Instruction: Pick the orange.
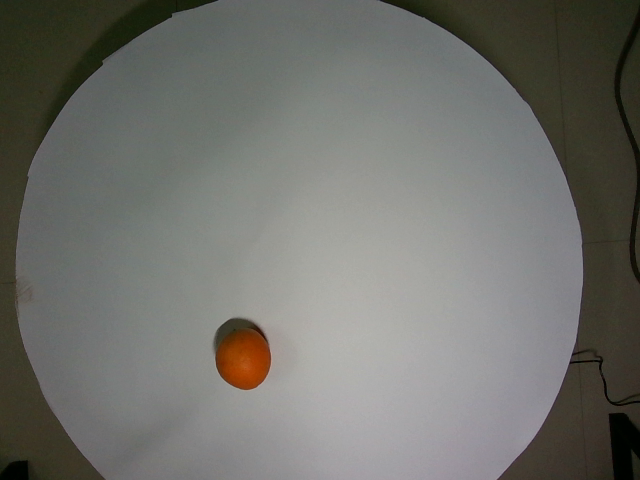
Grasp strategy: vertical